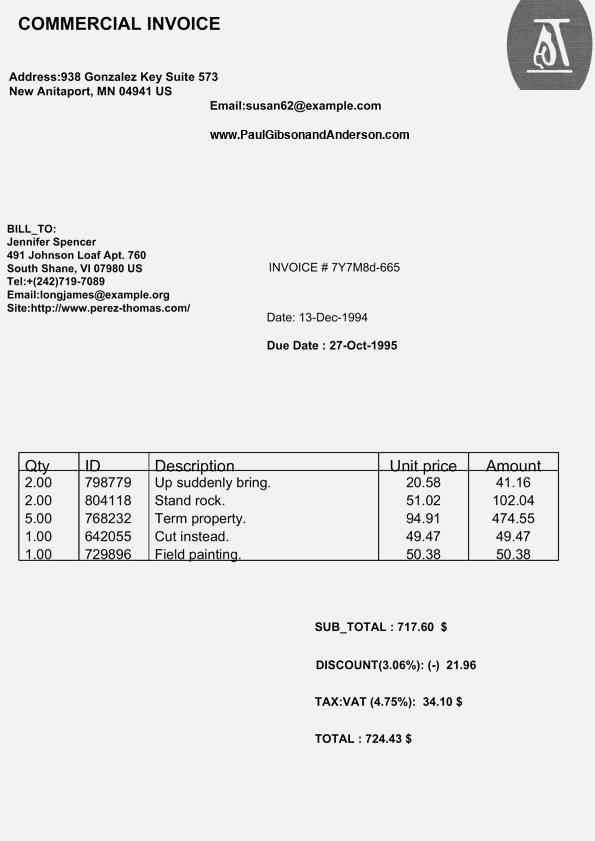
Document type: Invoice